Question: In what way does the history help explain the case?
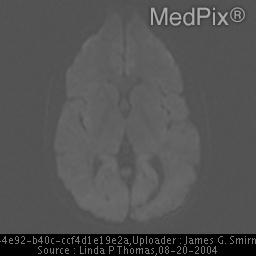
Answer: The patient's history of 29 year old female with worsening headaches. is key in understanding the case.